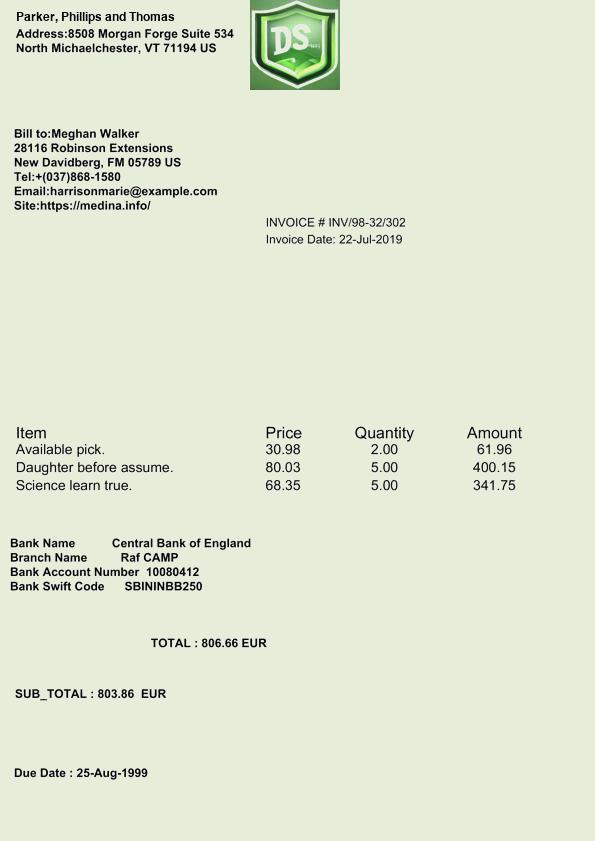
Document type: Invoice